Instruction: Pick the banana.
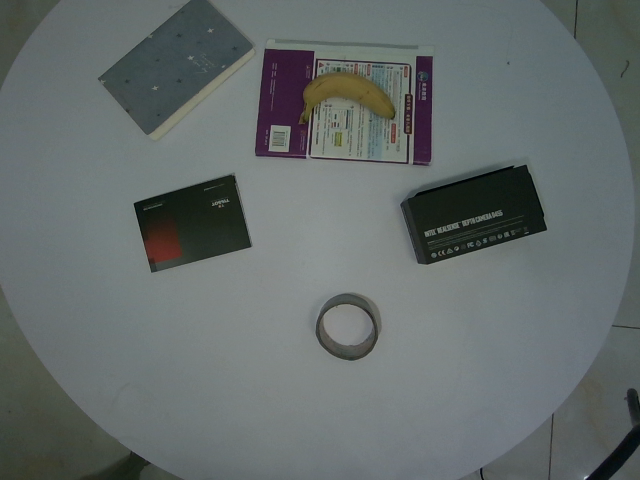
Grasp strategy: vertical